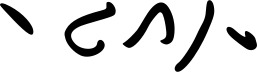
Signature of: etgar keret